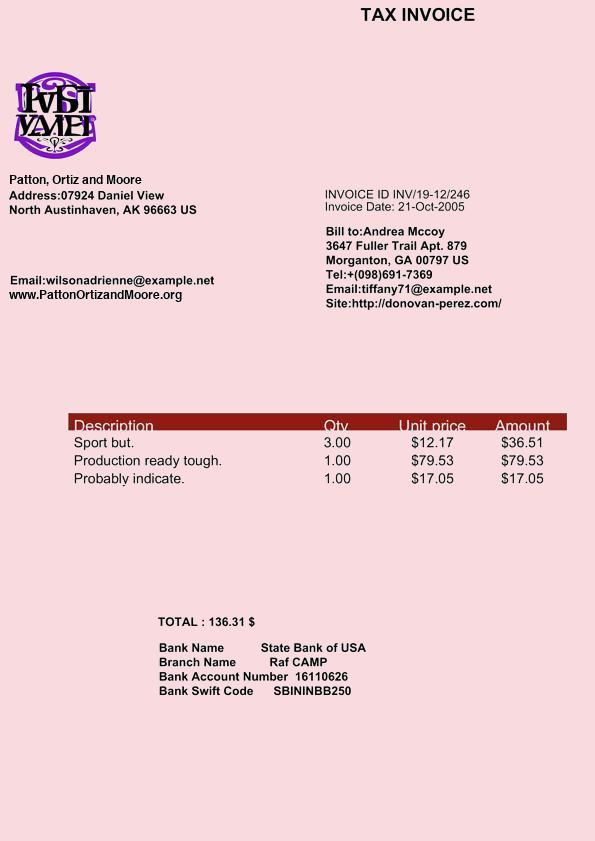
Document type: Invoice